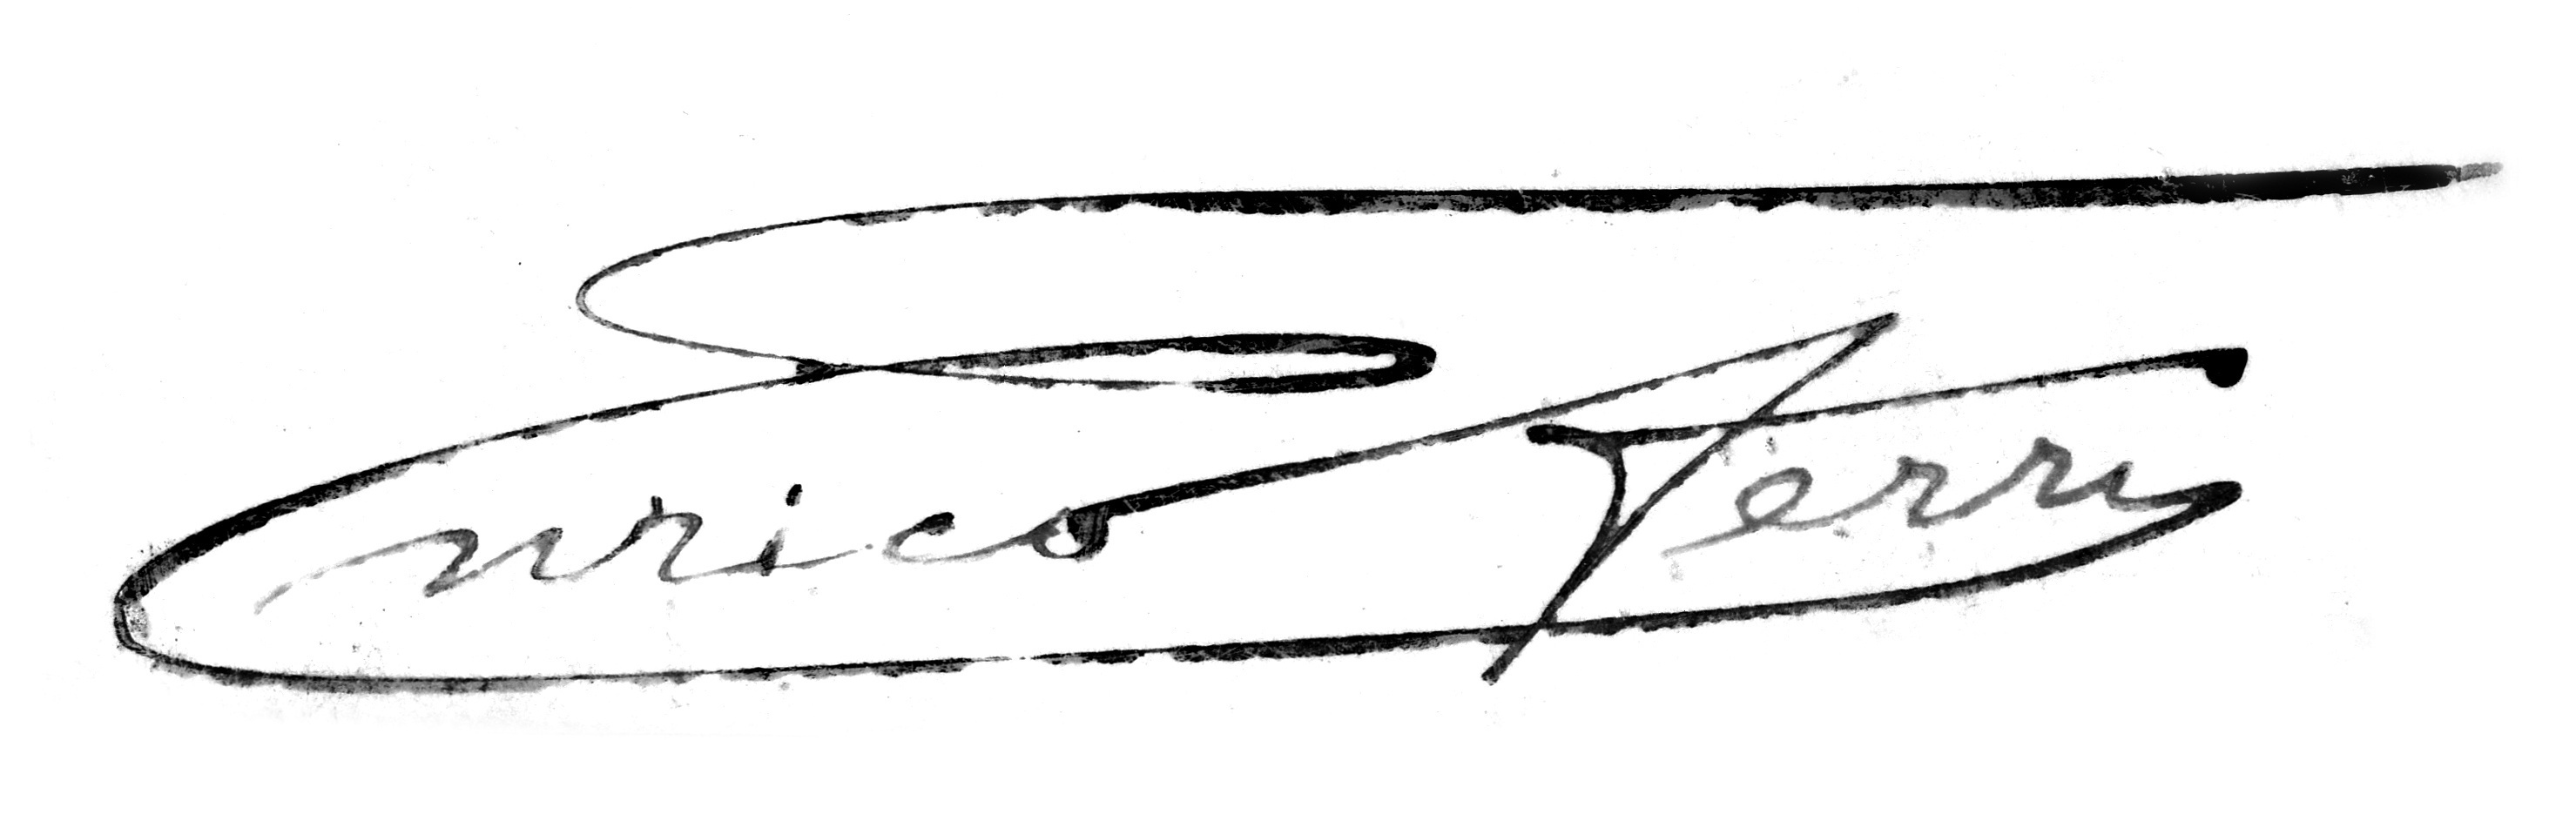
Signature of: enrico ferri